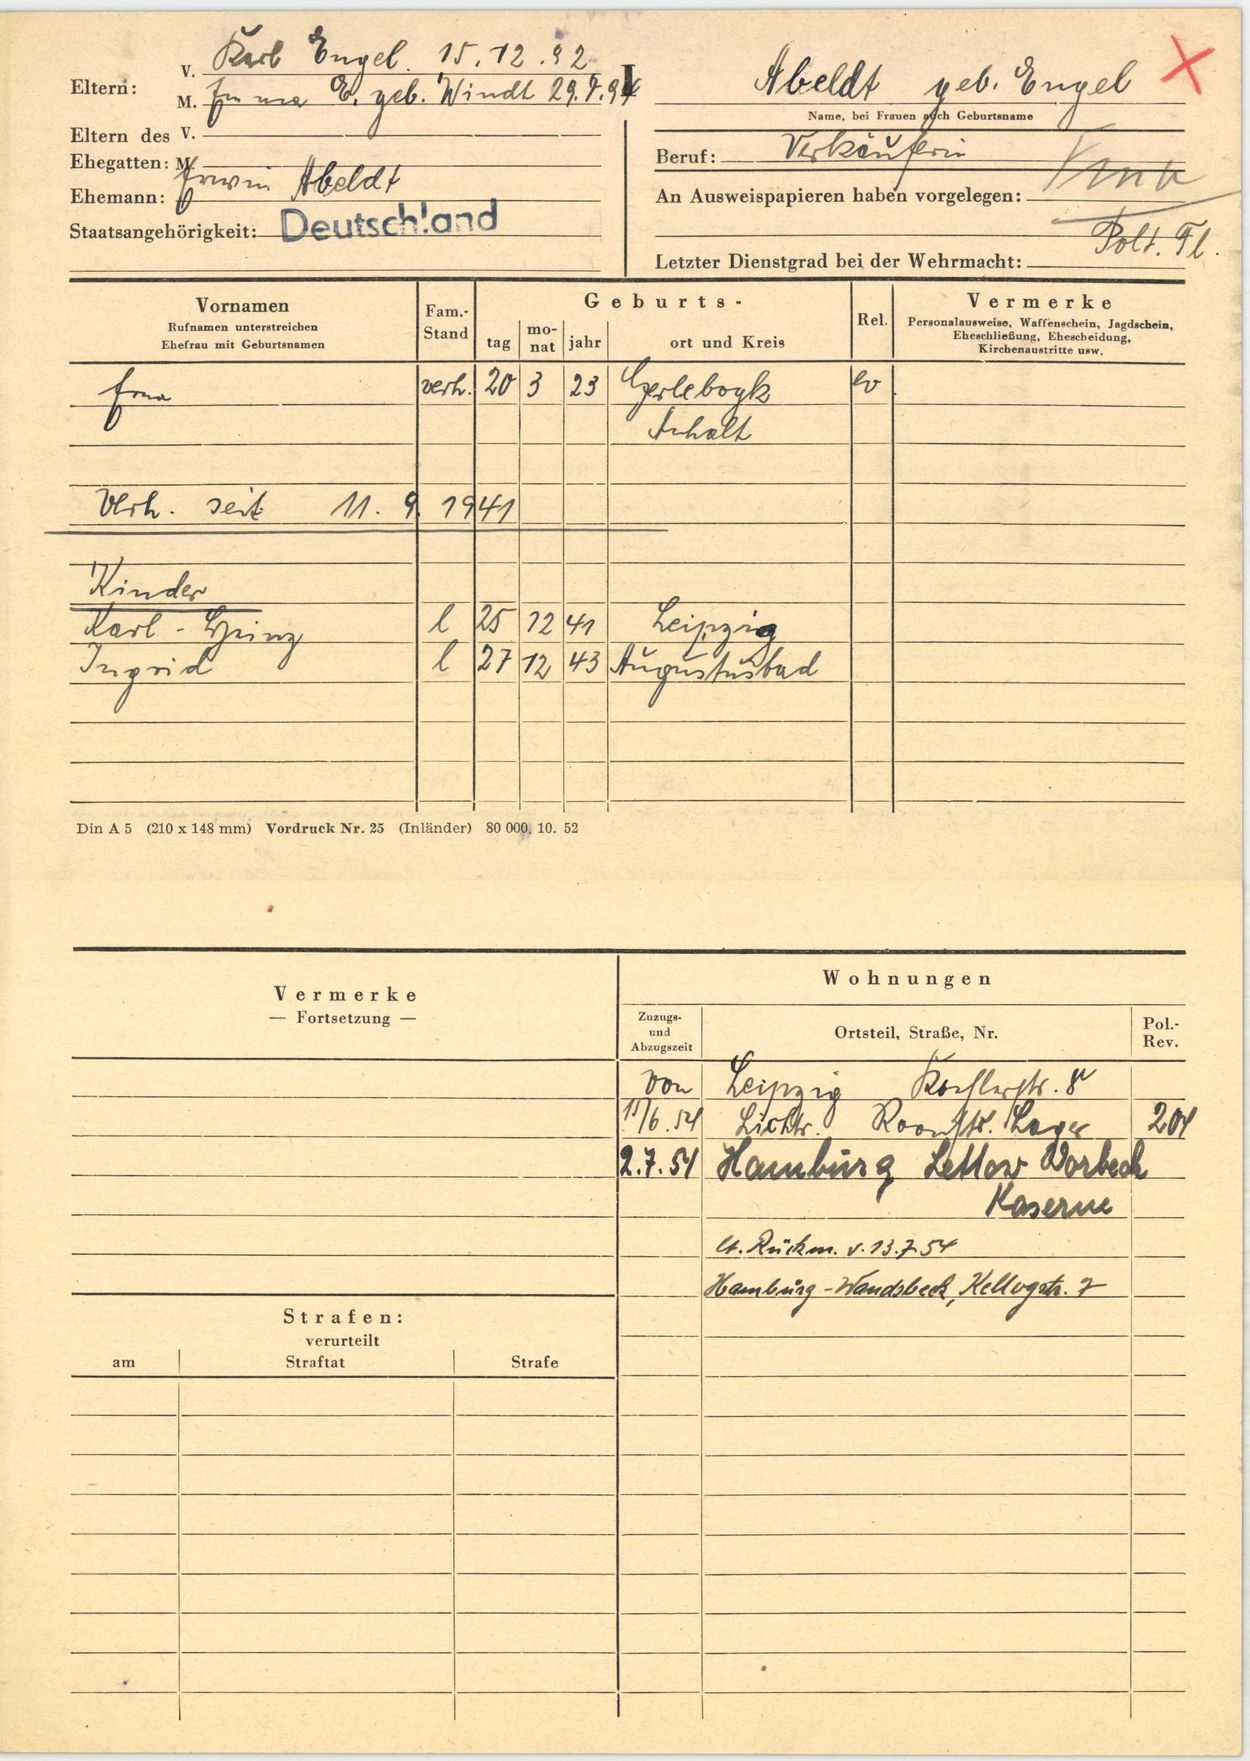
Abeldt geb. Engel